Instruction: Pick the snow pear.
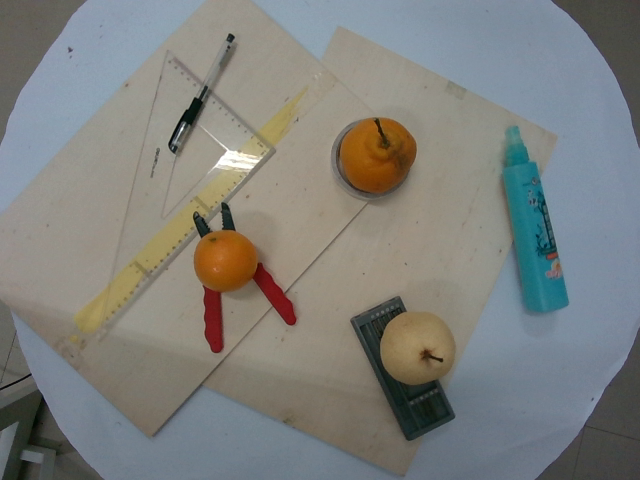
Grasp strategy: vertical